Question: What might the diagnosis be?
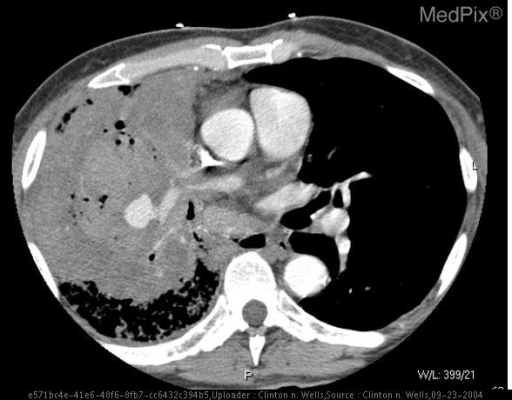
Answer: The possible diagnosis includes Pulmonary artery pseudoaneurysm (much more likely to bleed)
• infection (especially tuberulosis = Rasmussen’s aneurysm)
• tumor invasion
• trauma ( especially iatrogenic)
Pulmonary artery aneurysm
• pulmonary hypertension
• pulmonic valve stenosis
• Behcet's disease
• Takayasu's arteritis
• congenital
• Hugh Stoven disease
Pulmonary artery aneurysm mimic
• arterio-venous fistulas.